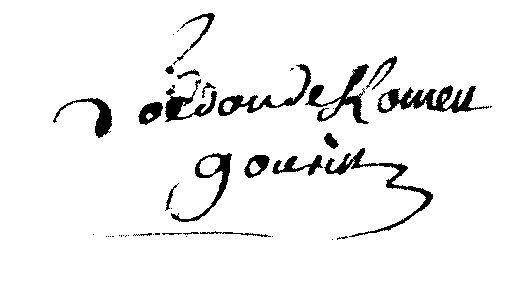
Signature of: nicolas joseph loëden de keromen